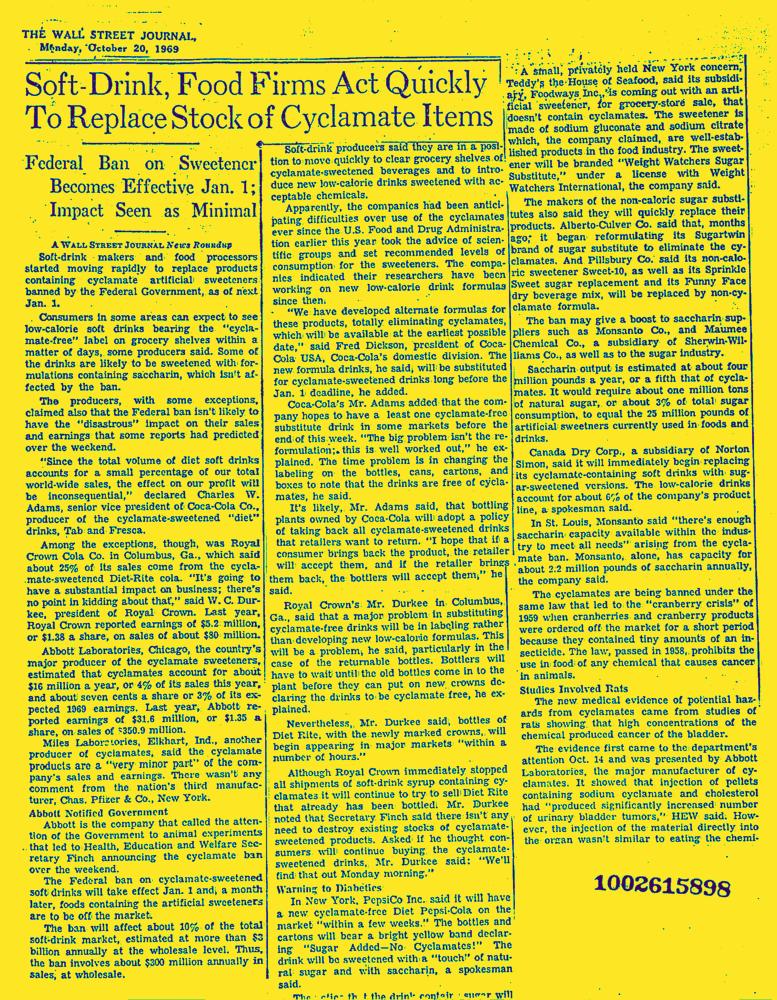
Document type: News-Article